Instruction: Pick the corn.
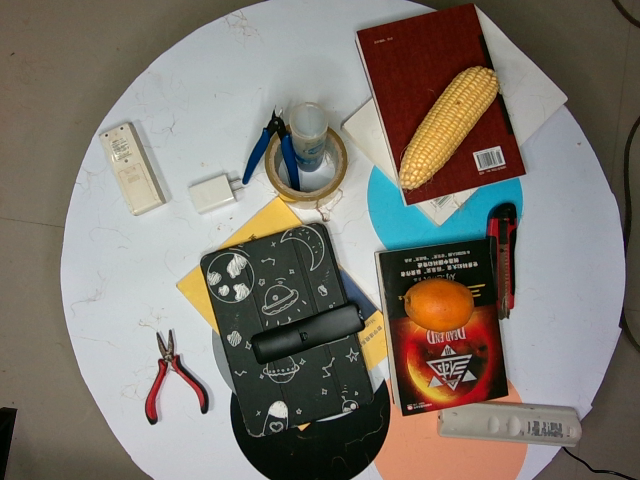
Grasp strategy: vertical